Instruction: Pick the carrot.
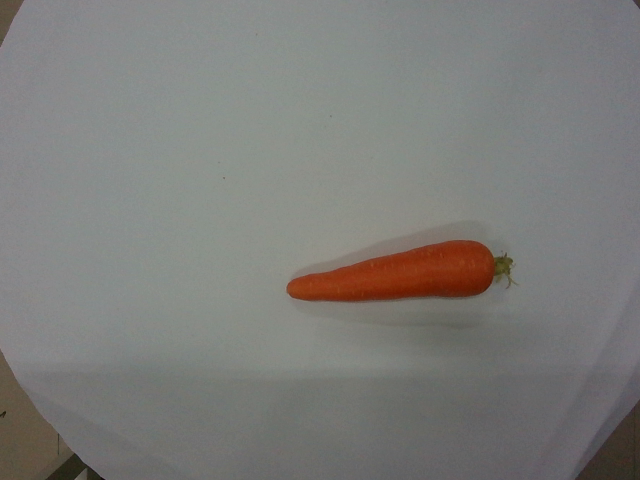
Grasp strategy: vertical